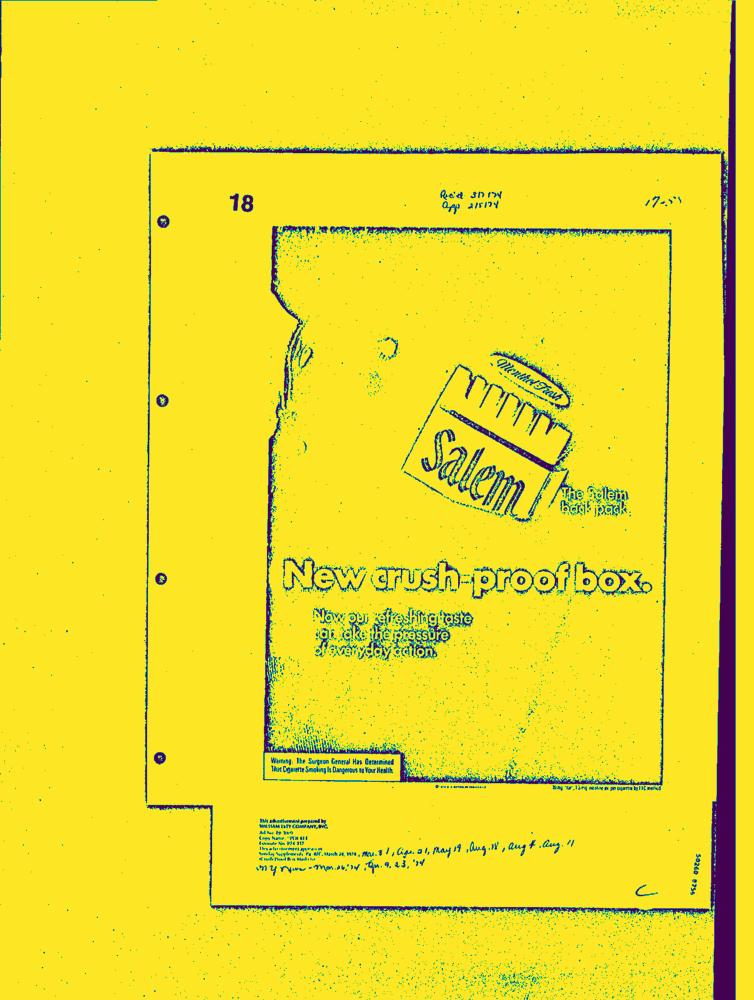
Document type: AD